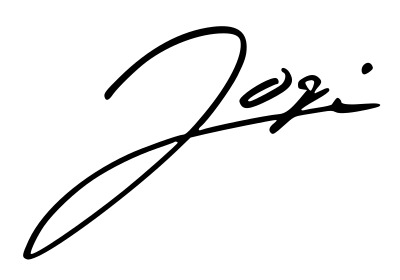
Signature of: logic